Question: How does the patient history play a role?
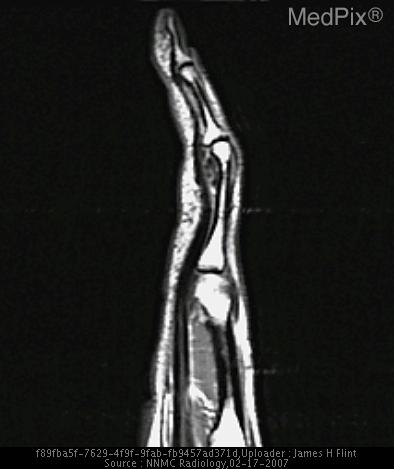
Answer: The patient's history of This 41 y.o. woman presented to the Orthopedic clinic with a two month history of a painful mass on her left middle finger.  The patient stated that the pain interfered with her work activity; she denied any trauma.

The patient was referred to a hand specialist for definitive treatment.	Examination 1 month later revealed decreased grip strength in addition to the findings of the initial visit. is key in understanding the case.